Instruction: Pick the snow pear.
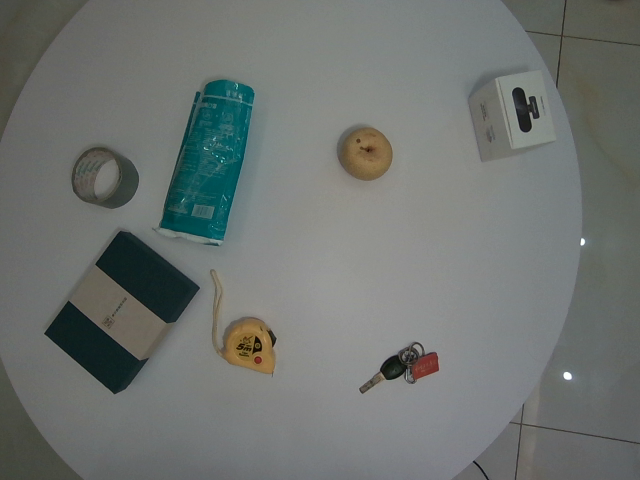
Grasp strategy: vertical